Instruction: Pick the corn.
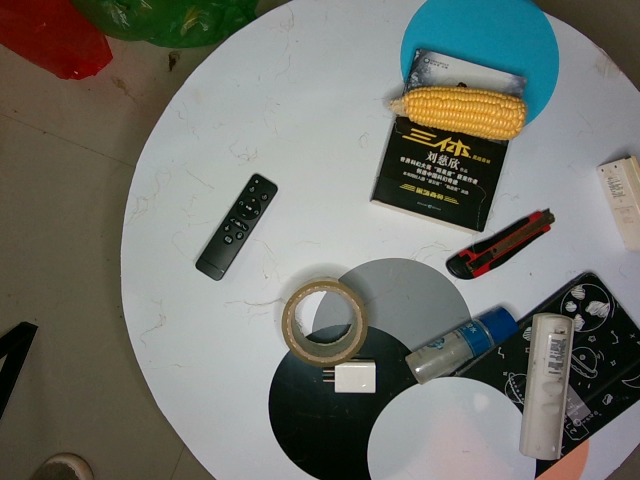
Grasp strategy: vertical